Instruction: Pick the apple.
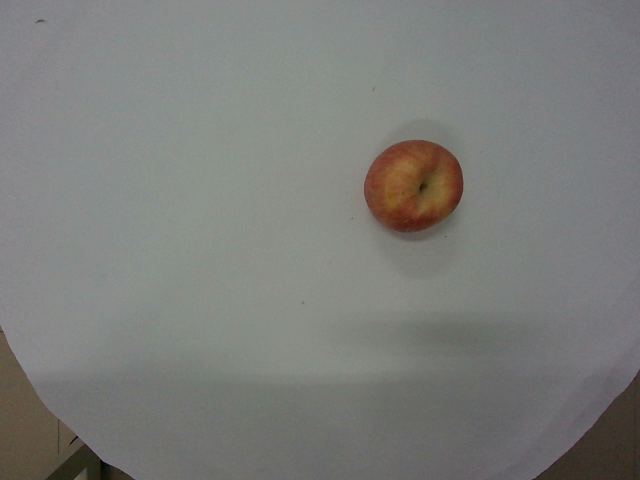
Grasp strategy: vertical